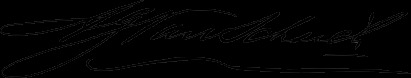
Signature of: anthony g van schaick